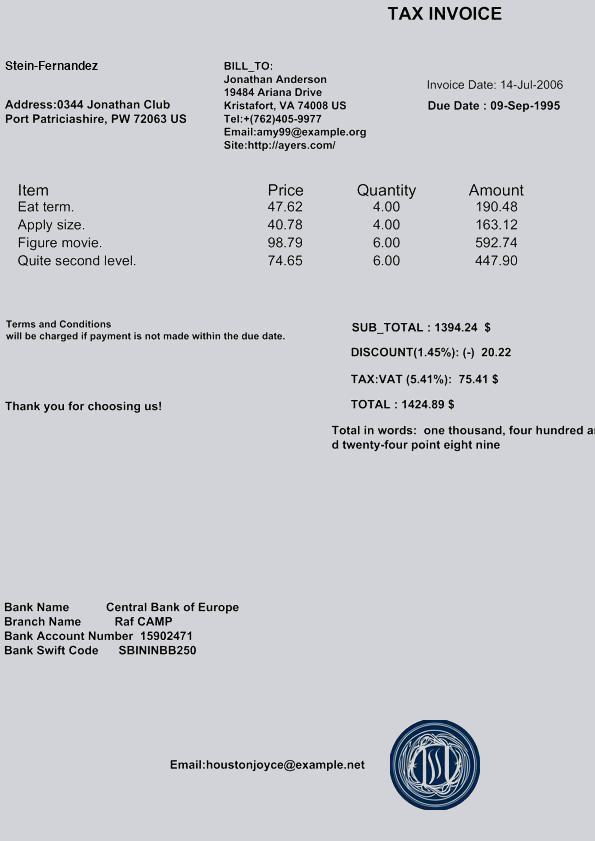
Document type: Invoice